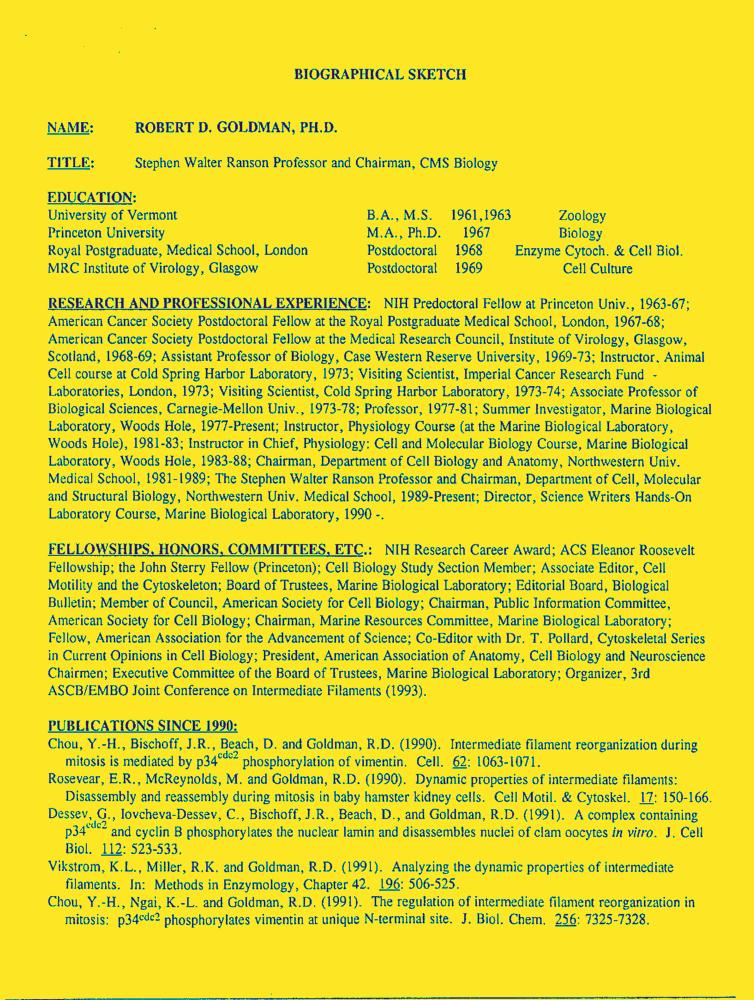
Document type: Resume-Doc